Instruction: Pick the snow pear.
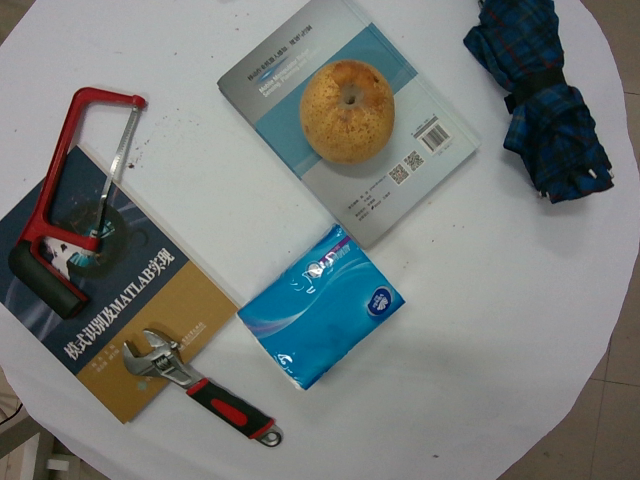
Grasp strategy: vertical